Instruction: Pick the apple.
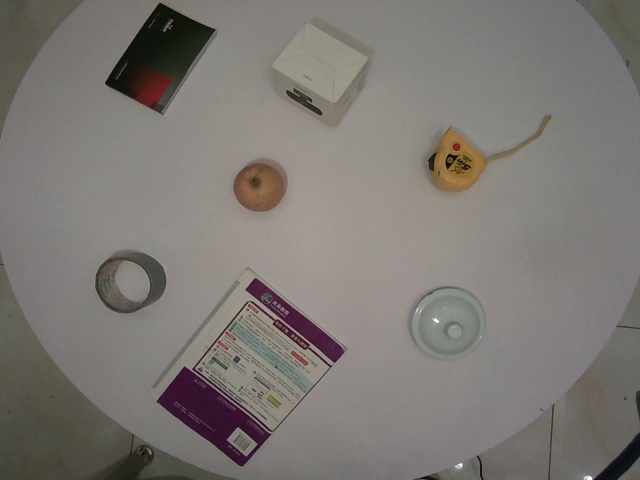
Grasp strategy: vertical